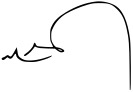
Signature of: mário covas